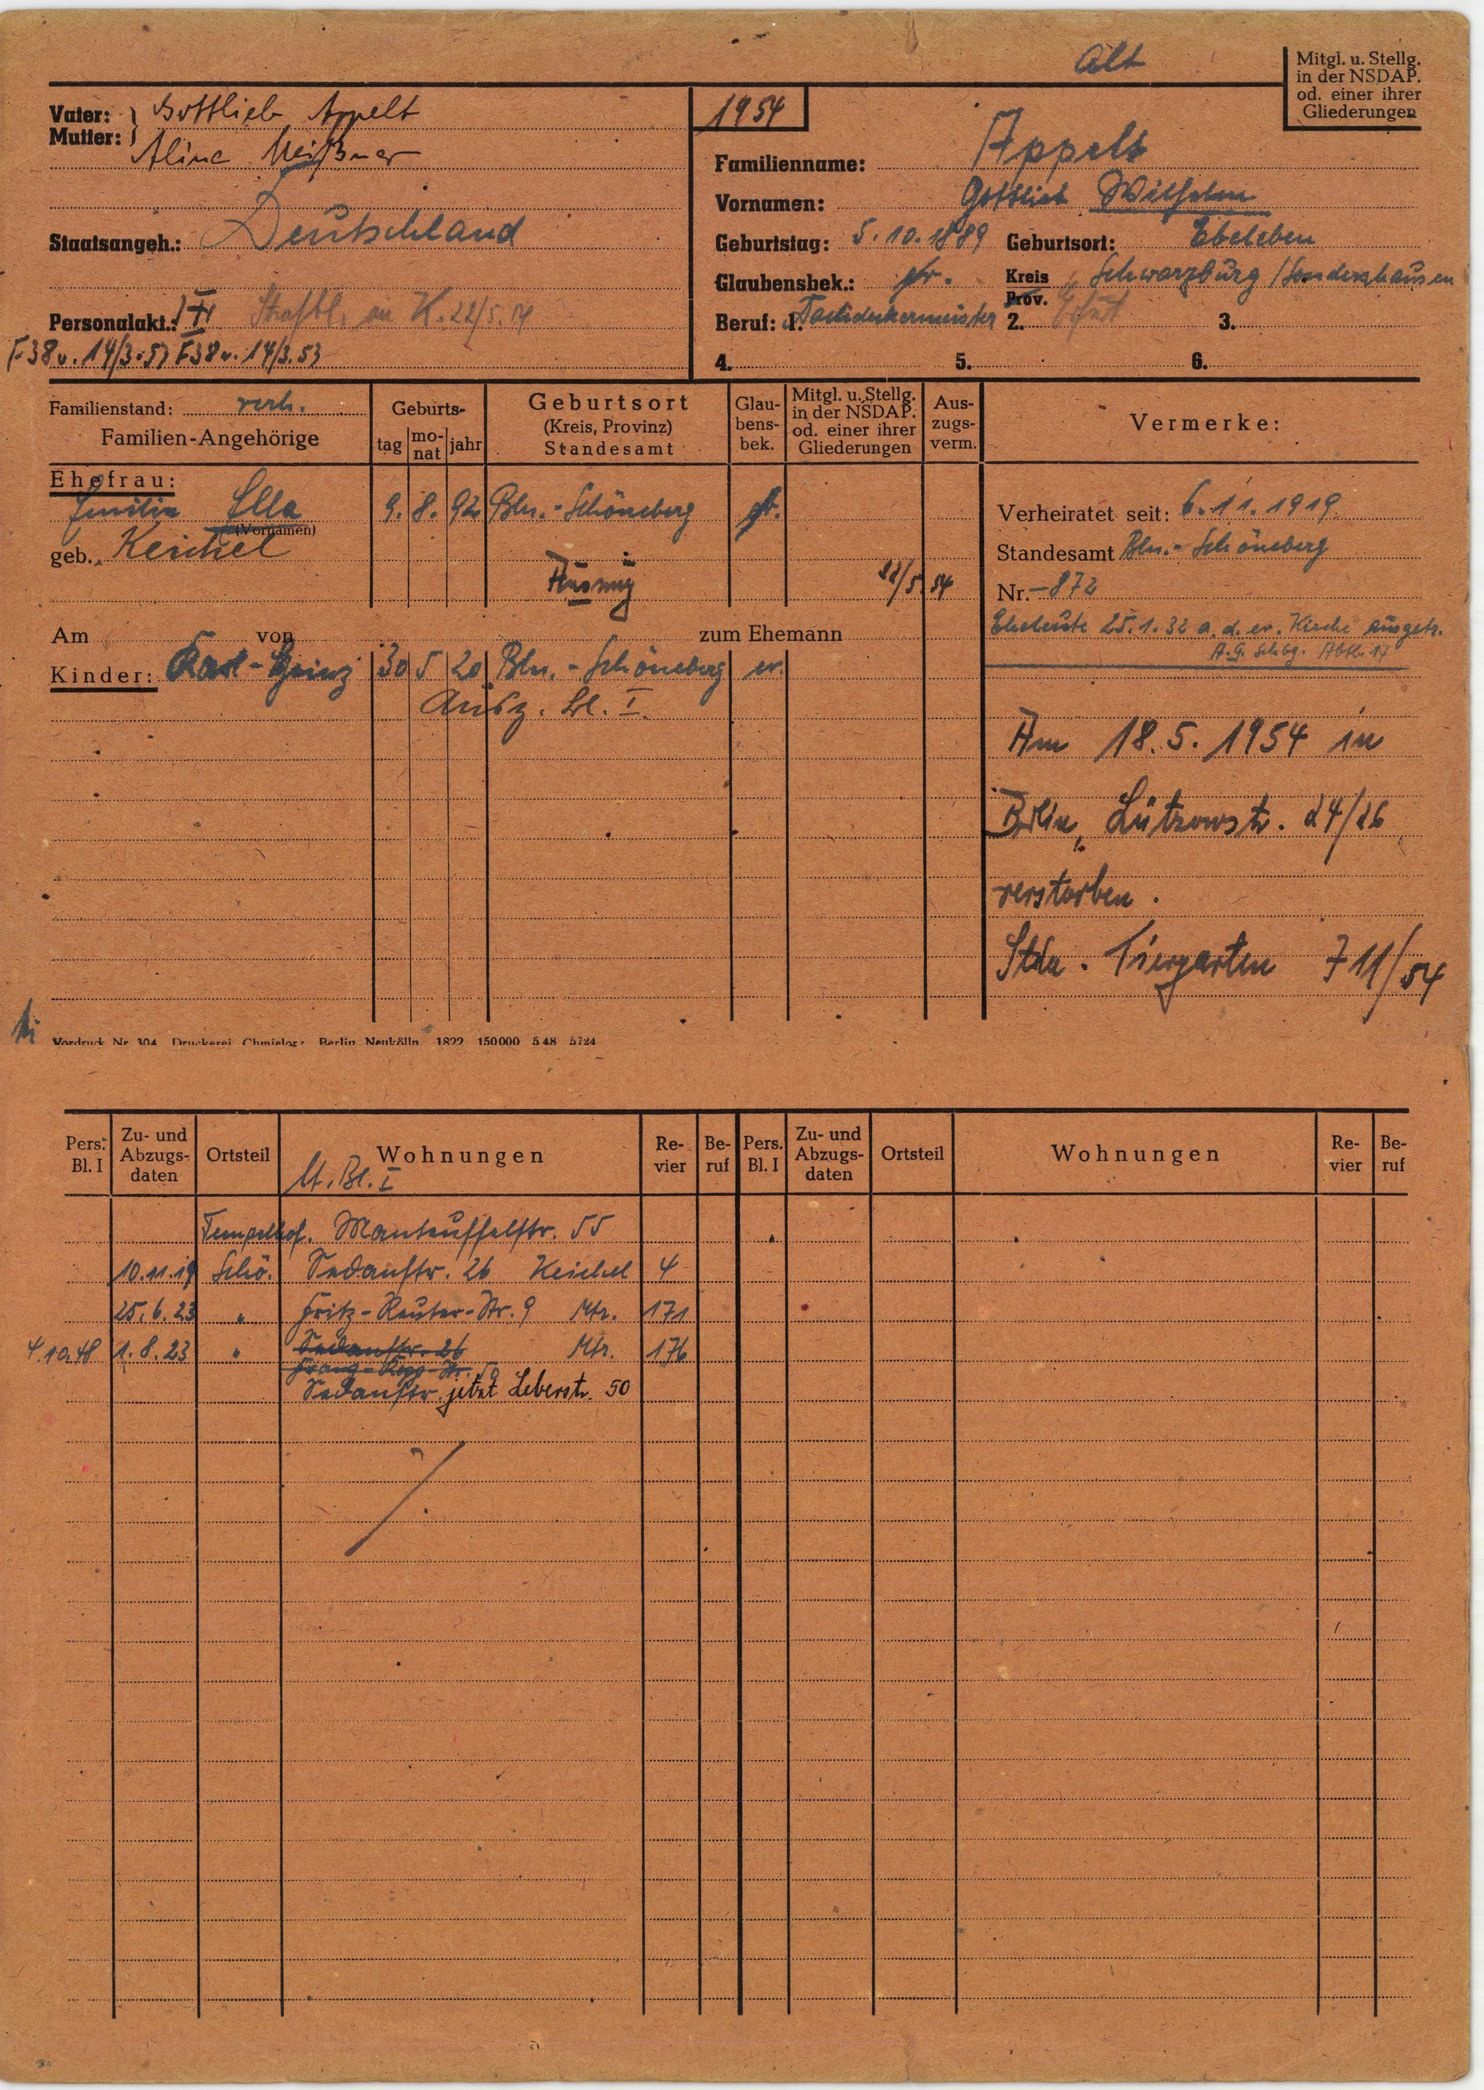
Appelt